Question: What could the diagnosis suggest?
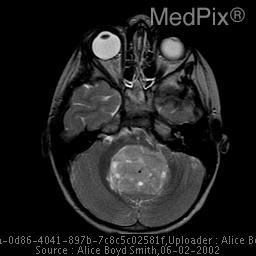
Answer: The possible diagnosis includes Ependymoma, malignant astrocytoma
CSF dissemination (carcinomatous meningitis).